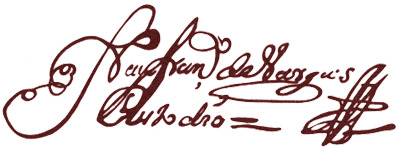
Signature of: pedro rodríguez cubero